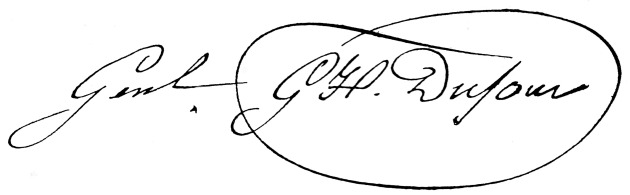
Signature of: guillaume henri dufour